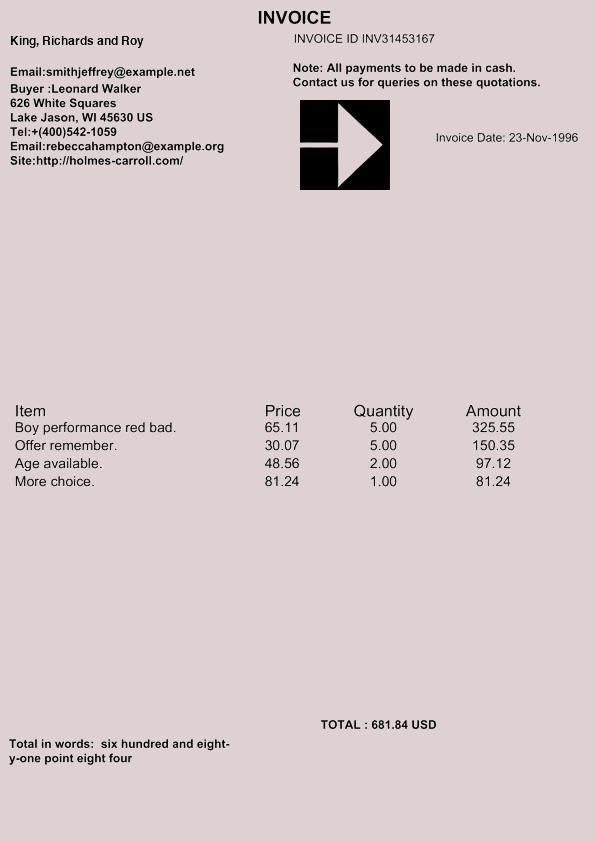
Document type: Invoice